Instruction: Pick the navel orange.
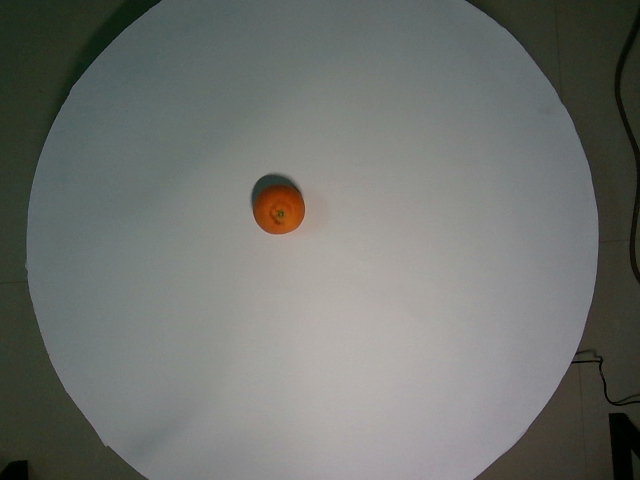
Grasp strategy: vertical